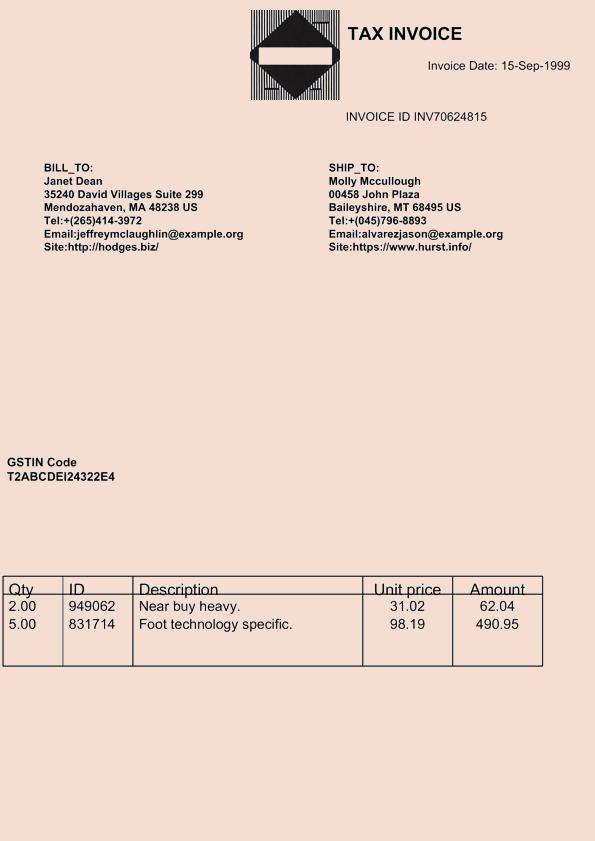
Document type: Invoice